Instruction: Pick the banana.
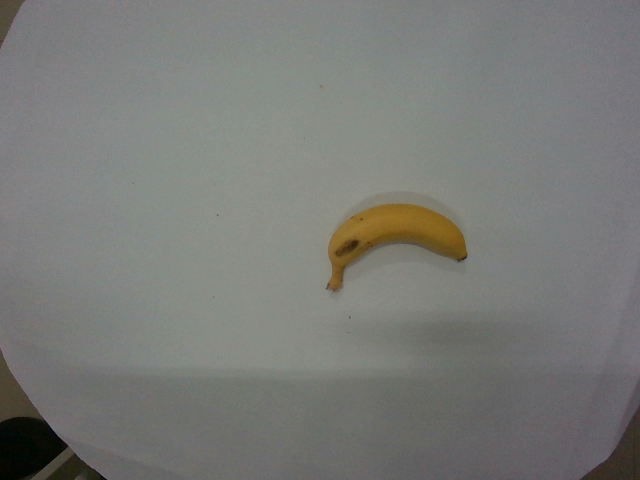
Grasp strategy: vertical